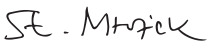
Signature of: sławomir mrożek